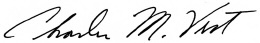
Signature of: charles m vest